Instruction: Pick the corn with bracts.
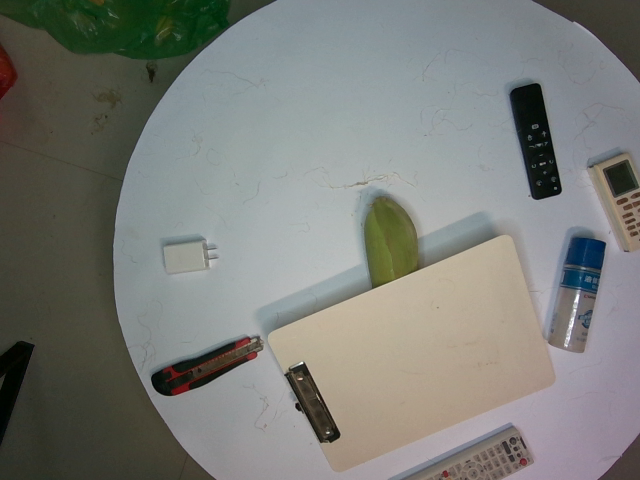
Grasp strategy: vertical